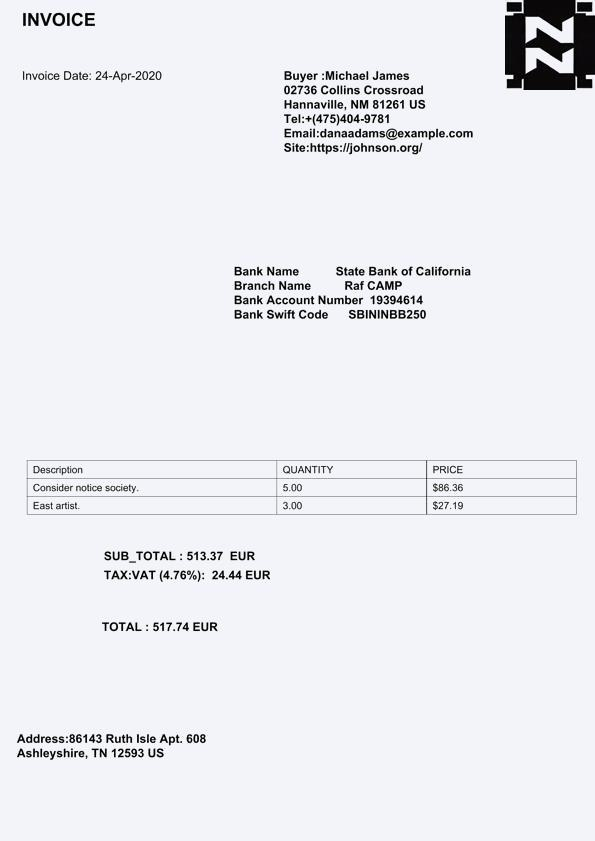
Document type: Invoice